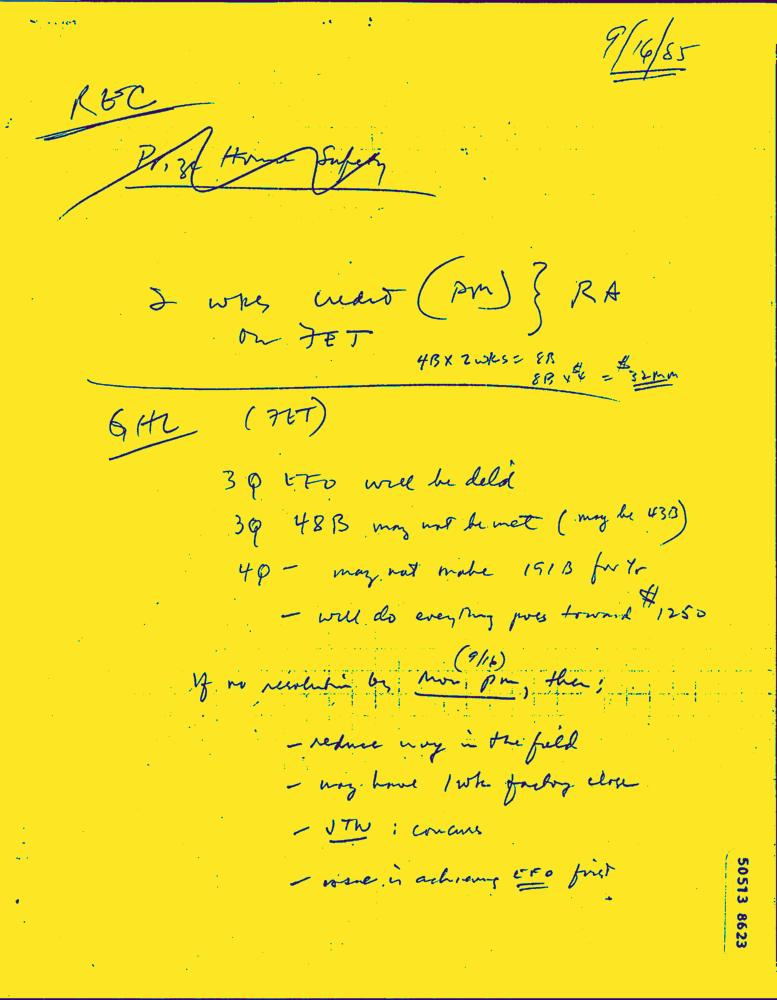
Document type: Hand-Written